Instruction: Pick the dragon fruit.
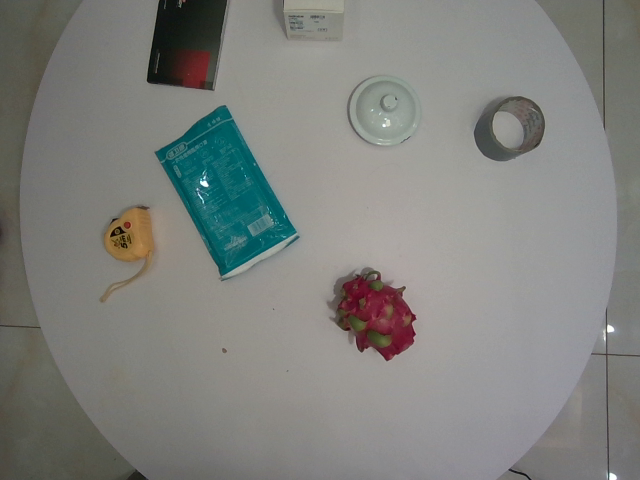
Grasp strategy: vertical